Patient: Male, age 18
A previously healthy 18 year old male was admitted to hospital with a few days history of fever and shortness of breath. Chest X-ray showed bilateral interstitial infiltrates and empirical therapy for presumed community-acquired pneumonia was started. A more thorough history taking revealed symptoms of weight loss, lethargy and swallowing difficulties of three months duration. The patient was in hypoxic respiratory failure and therefore intubated within a few hours of admission. A computed tomography (CT) scan showed widespread nodular infiltrates and signs of an abscess in the mediastinum (Fig. 1). Later CT scans confirmed leakage of contrast medium from the oesophagus to the mediastinum but endoscopy did not reveal any obvious pathology.
The patient was septic on admission and needed high-dose vasopressors. Hemodynamic instability resolved within few days but the respiratory failure did not. The patient received lung-protective mechanical ventilation for 18 days, with intermittent prone positioning. Initial cultures from bronchoalveolar lavage and viral polymerase chain reaction (PCR) assays were negative. Ziehl-Neelsen staining did not reveal acid-fast bacilli on repeated samples of tracheal aspirates. Interferon-gamma release assay (IGRA) for tuberculosis was indeterminable. An extensive work-up regarding infectious, malignant and immunological causes was negative. Antibiotic therapy was expanded and the patient received empirical corticosteroids and immunoglobulins. At last transbronchial biopsies were taken with fiberoptic bronchoscopy guidance. Shortly after that intervention the patient developed bilateral tension pneumothoraces, pneumopericardium and subcutant emphysema (Fig. 2). Despite prompt drainage of both pleura, oxygenation of the patient became critical and veno-venous ECMO therapy was started.
Microscopy of transbronchial biopsies revealed acid-fast bacilli and tuberculosis treatment was initiated with rifampicin, isoniazide, ethambutol and pyrazinamide. The diagnosis of miliary tuberculosis was later confirmed (26 days after admission) when growth of Mycobacterium tuberculosis was detected in samples taken at admission. The bacteria grew in tracheal aspirate, urine and cerebrospinal fluid. Additionally, granulomas were seen in a bone marrow aspirate, liver and lung biopsies. The bacteria was found to be susceptible to all first-line anti-tuberculosis agents. The patient's dysphagia and mediastinal abscess were probably related to tuberculosis in the mediastinum. During the ECMO treatment the patient's lungs developed multiple bullae and he had persistent pneumothoraces where the lungs did not expand despite patent pleural tubes (Fig. 3).
Serum levels of anti-tuberculosis agents were monitored and levels of both isoniazid and rifampicin were repeatedly subtherapeutic despite escalating doses and a change to intravenous administration. After multiple negative samples, acid-fast bacilli were seen in tracheal aspirates on two occasions, four weeks after the start of treatment. During the VV-ECMO treatment, a multi-resistant Pseudomonas aeruginosa and Stenotrophomonas maltophilia were repeatedly cultured from tracheal aspirates. These bacteria were successfully eradicated with a combination therapy of inhaled colistin and tobramycin along with intravenous amikacin, meropenem and ceftazidime/avibactam. As with the anti-tuberculosis agents, serum levels of amikacin were low.
After 45 days on ECMO the patient started to show signs of recovery with increasing lung compliance and re-expansion of the lungs (Fig. 4). He was successfully weaned from ECMO after 50 days. Complications during the ECMO run were thrombocytopenia, minor bleedings from puncture sites and sensory symptoms in lower limbs. The patient stayed a total of 76 days in the ICU. After three months of rehabilitation he was back at home and had resumed previous activities, including sports.
Keywords: acute respiratory distress syndrome (ards), antitubercular agents, critical care, extracorporeal membrane oxygenation (ecmo), tuberculosis
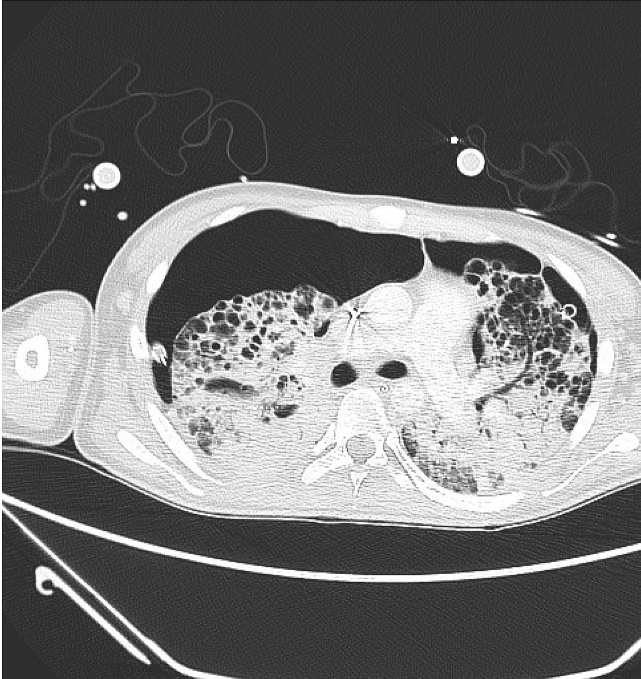
Image caption: A; CT scan after 18 days in the ICU. The patient developed bilateral pneumothoraces, pneumopericardium and pneumomediastinum after a trans-bronchial biopsy. Bilateral pleural tubes in-situ.